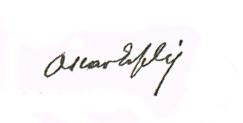
Signature of: óscar esplá